Question: What type of tax is indicated in the document, personal property or real estate?
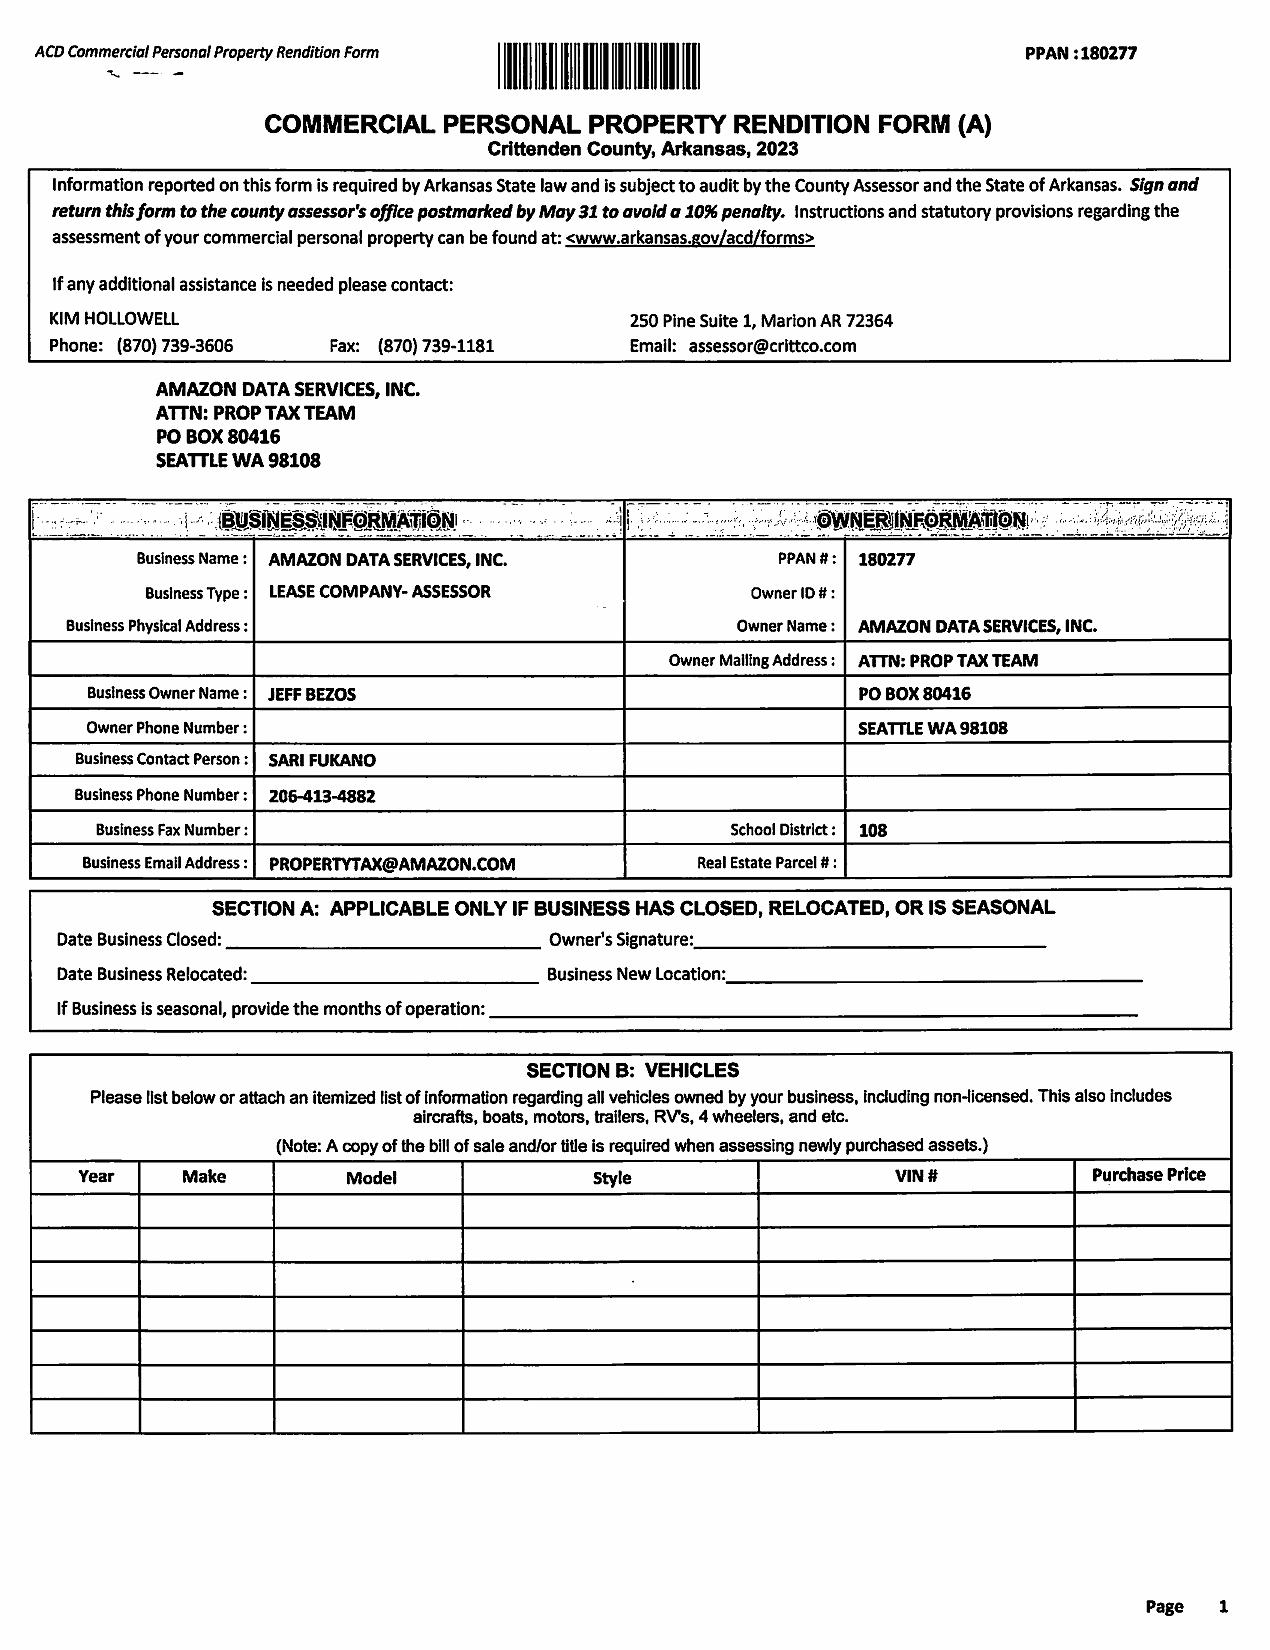
Answer: "Personal Property"